Question: What are the imaging findings?
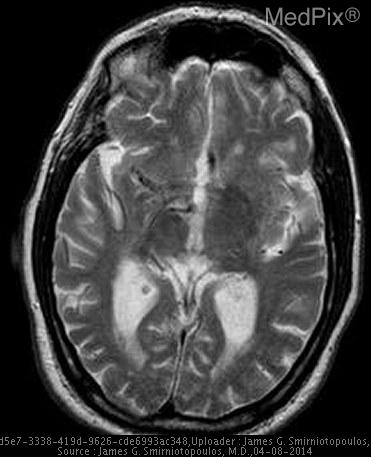
Answer: The imaging shows Small lesion in left thalamus (dark CT, bright T2)
Subcortical lesion (dark CT, bright T2) in the inferior right frontal lobe Just anterior to the left Sylvian fissure - in the inferior frontal lobe, there is a subcortical area of increased signal intensity. This is in the region of the arcuate fasciculus and may produce an aphasia with non-fluent speech production.  PMID:24131592.